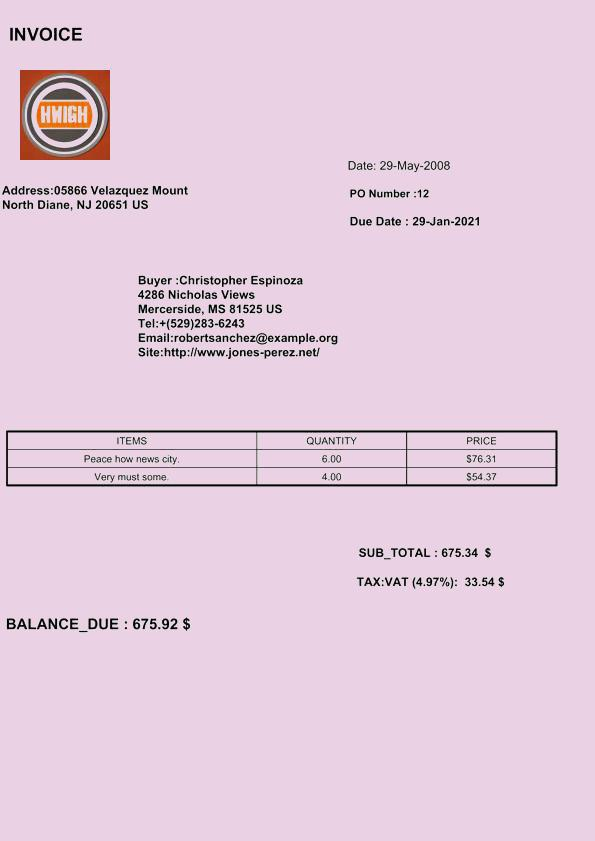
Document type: Invoice